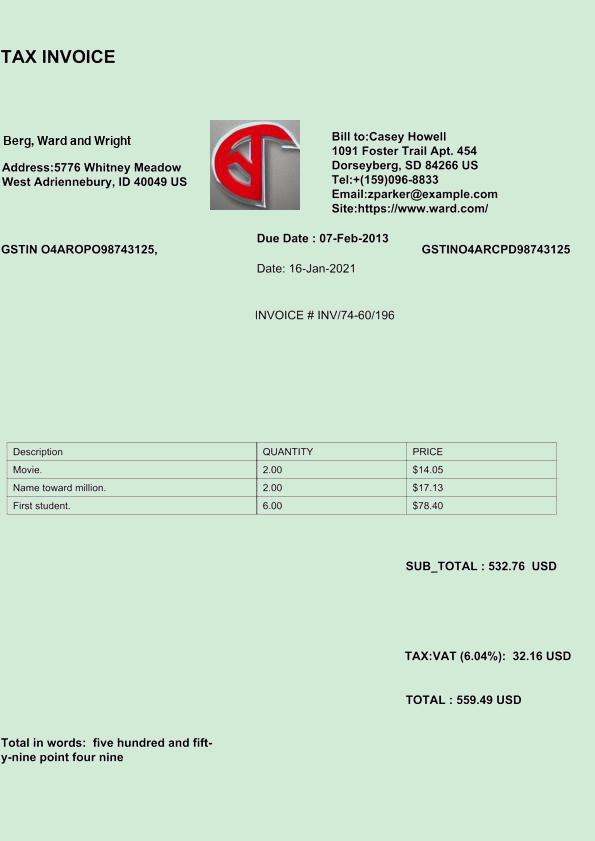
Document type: Invoice